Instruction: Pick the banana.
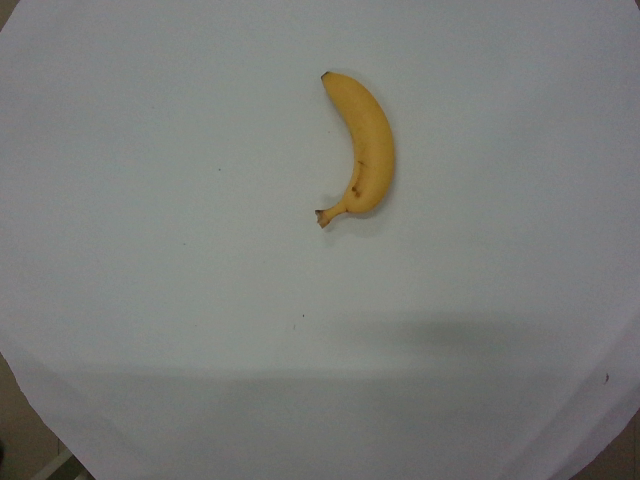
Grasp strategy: vertical